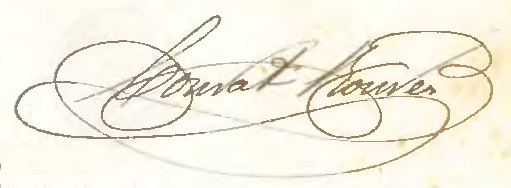
Signature of: conrad roure